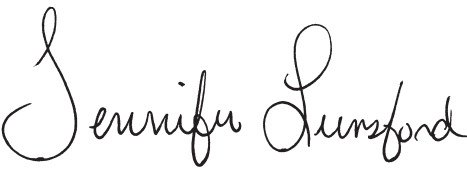
Signature of: jennifer lunsford